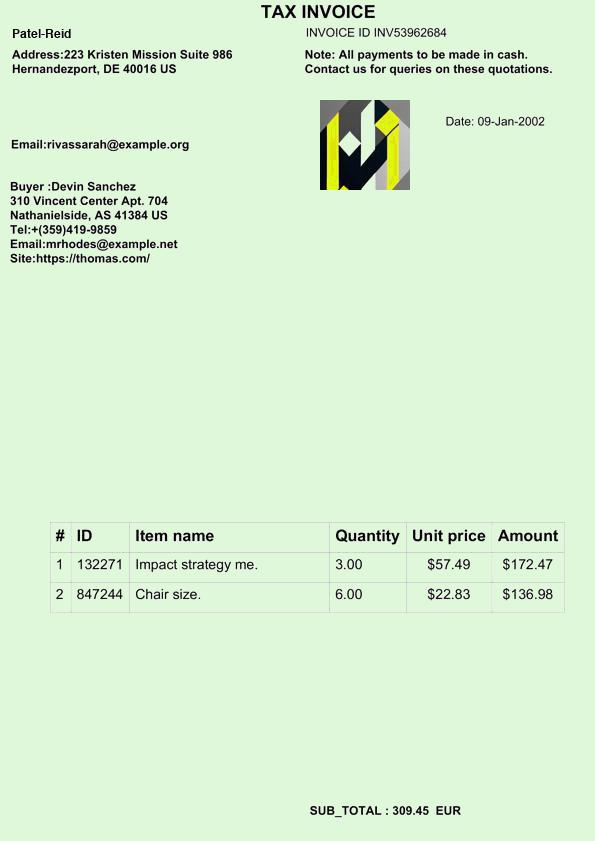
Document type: Invoice